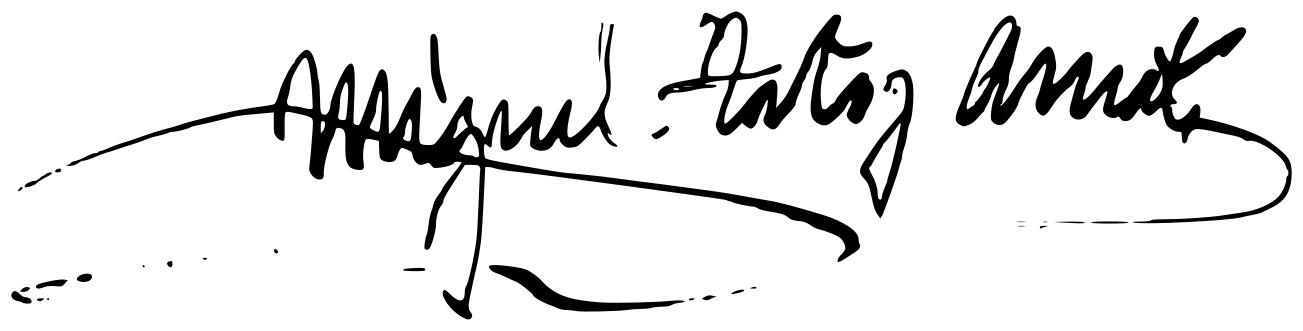
Signature of: miguel tato amat